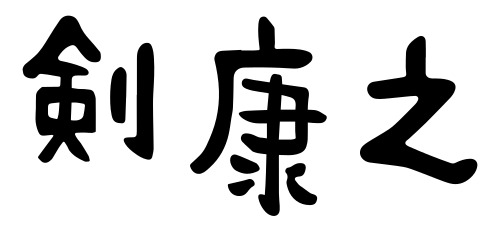
Signature of: yasuyuki tsurugi